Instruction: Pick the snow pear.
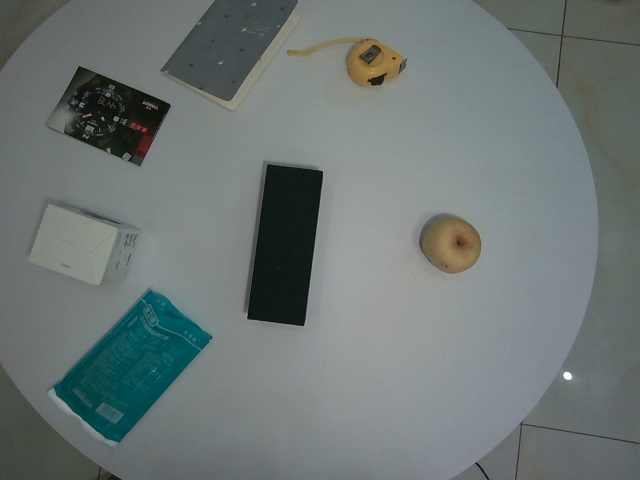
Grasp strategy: vertical